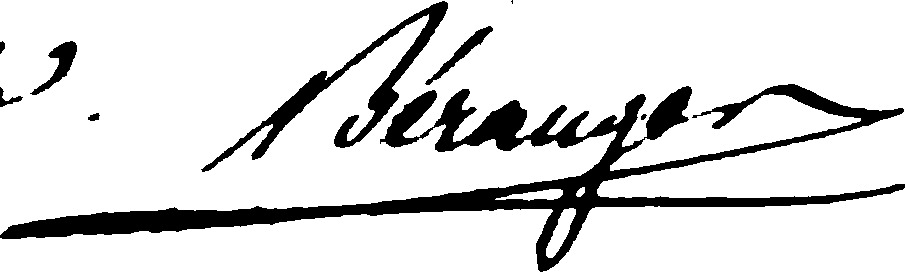
Signature of: pierre jean de béranger